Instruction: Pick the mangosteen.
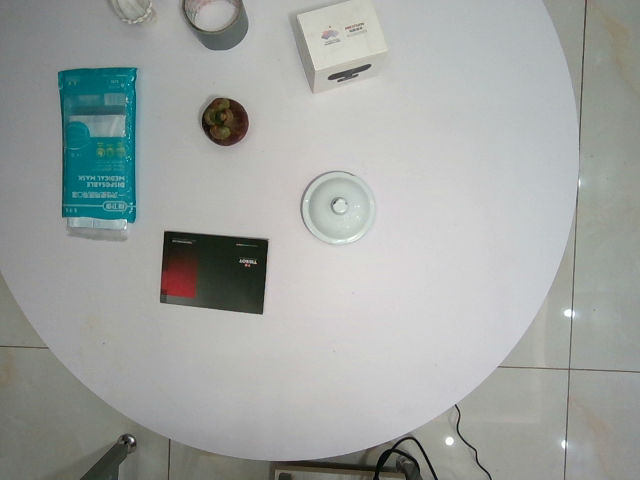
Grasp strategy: vertical